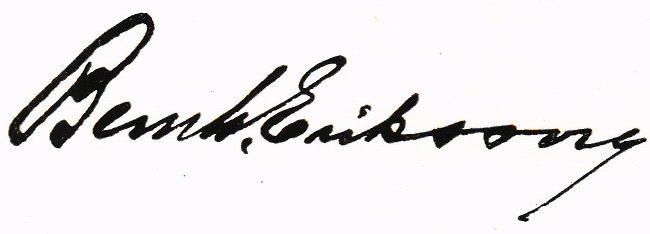
Signature of: bernhard eriksson